Question: Which state is mentioned in the document?
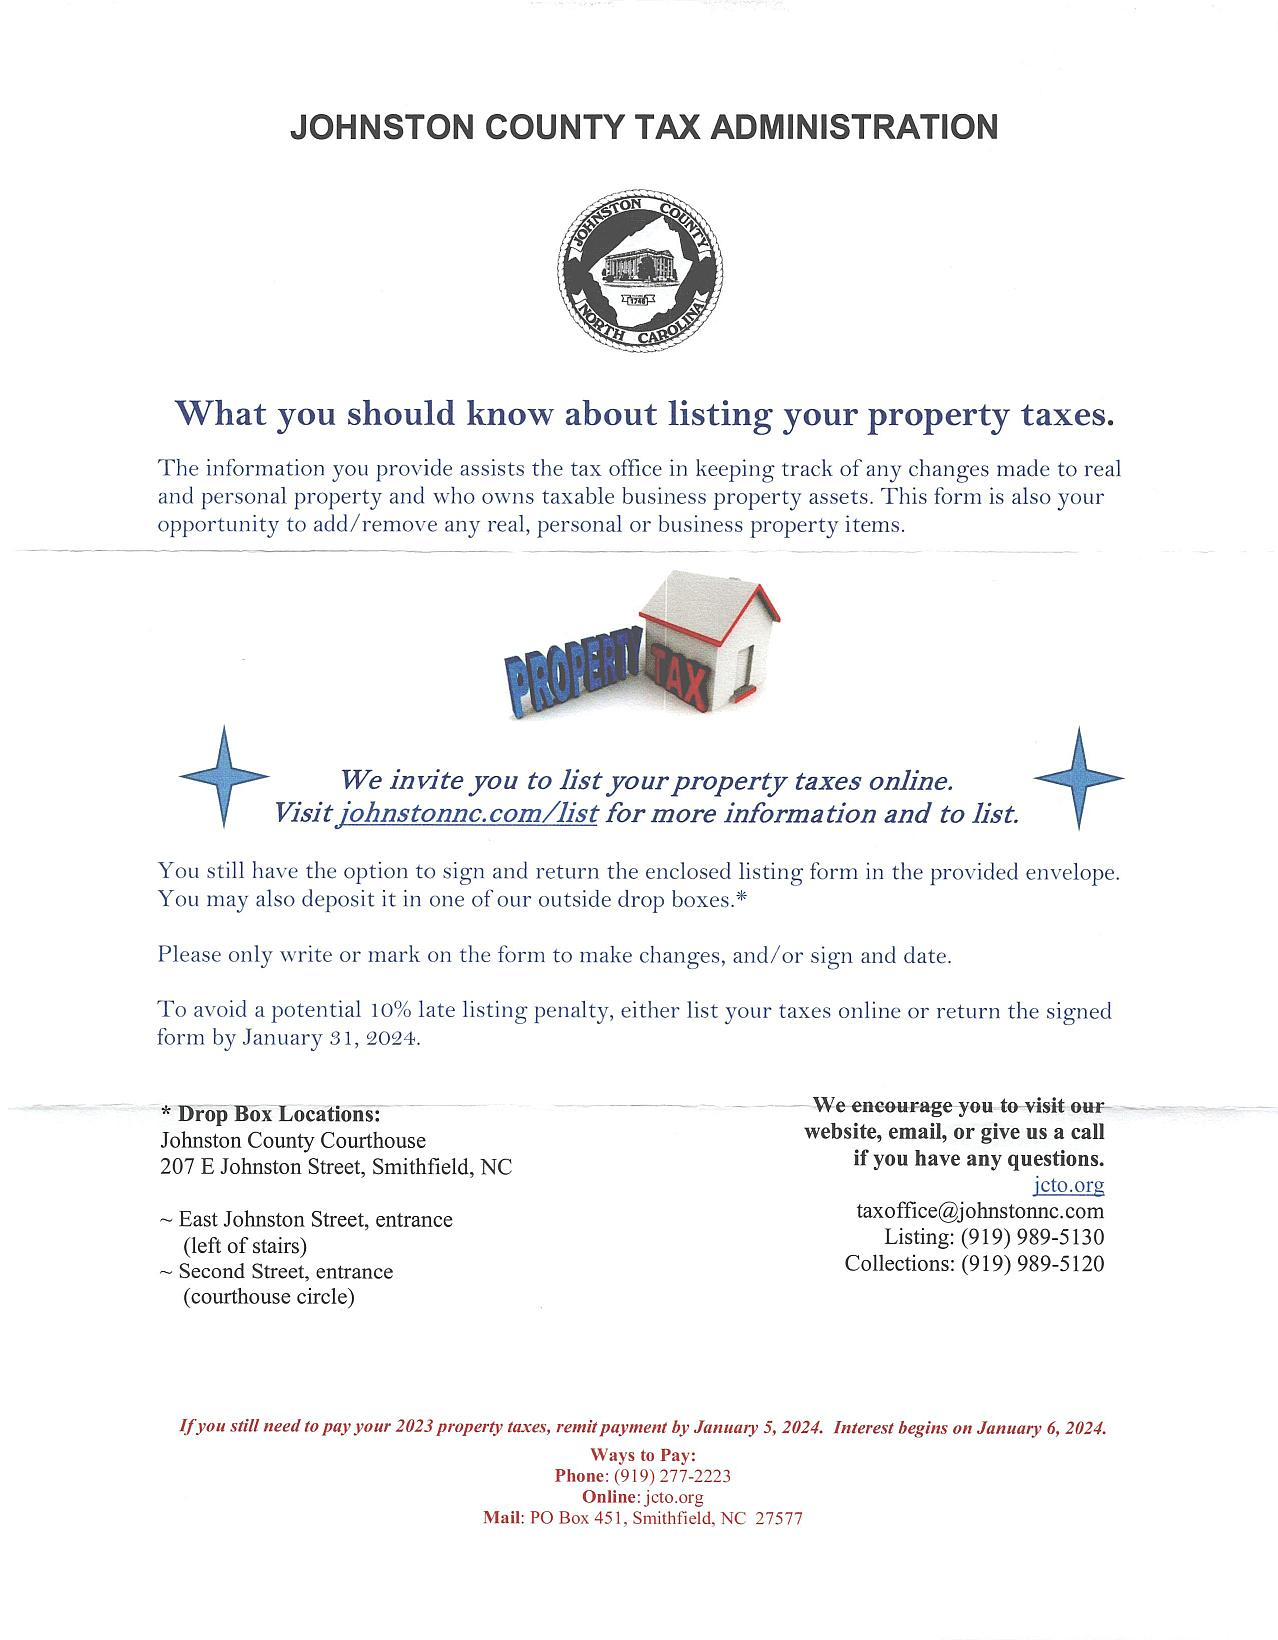
Answer: "NC"